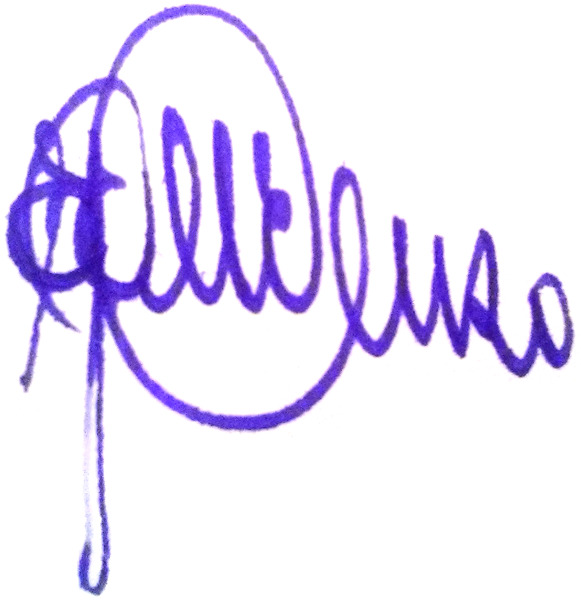
Signature of: fedir yeremenko